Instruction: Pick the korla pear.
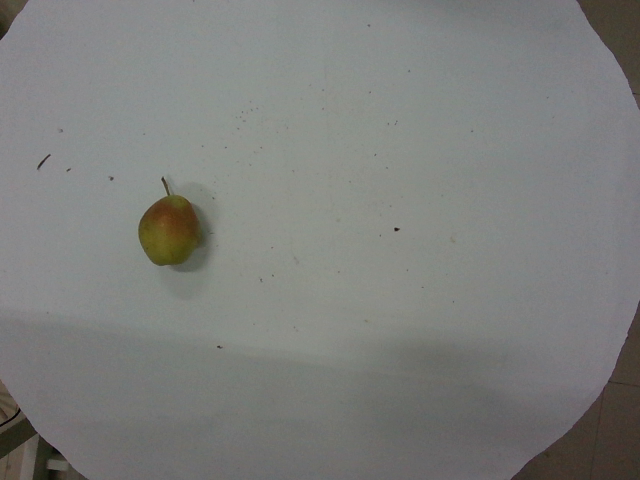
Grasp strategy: vertical